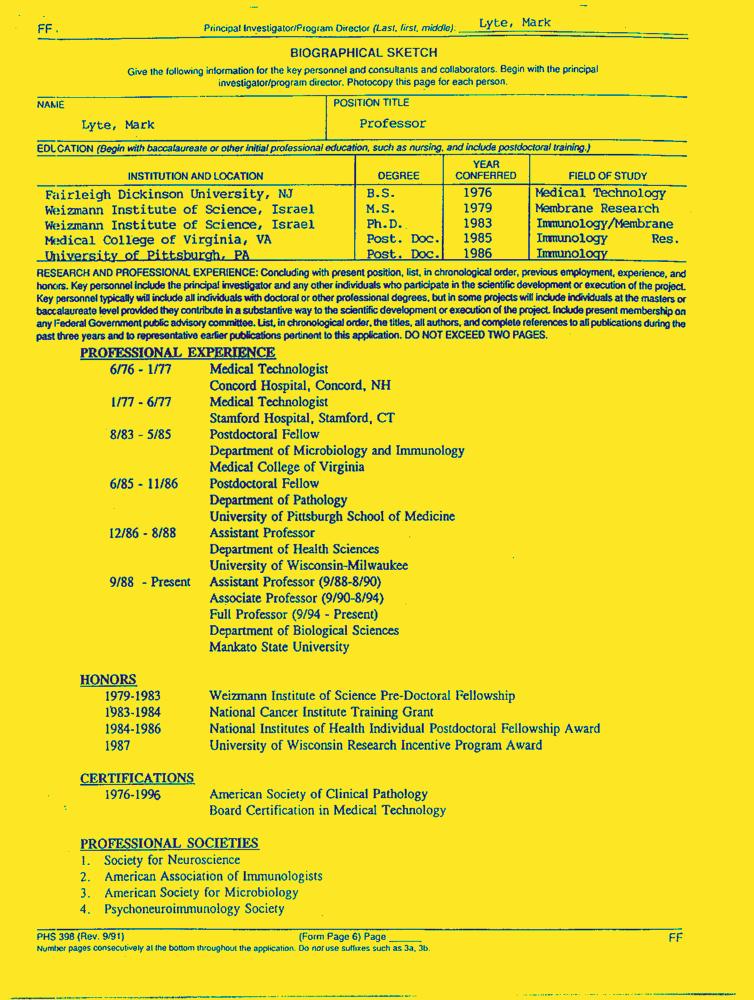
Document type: Resume-Doc